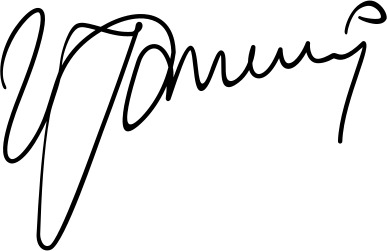
Signature of: vjosa osmani